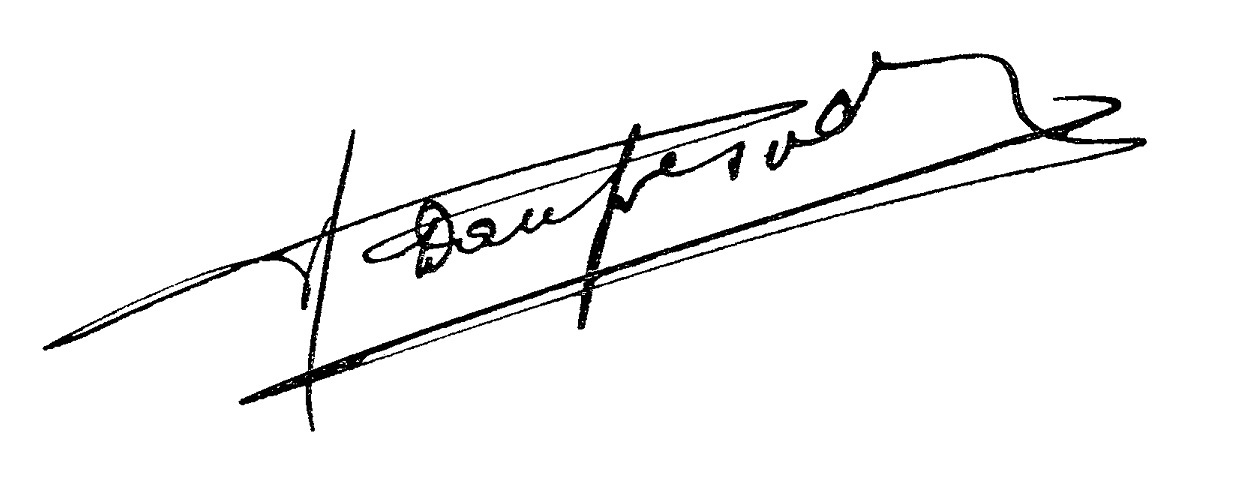
Signature of: raoul daufresne de la chevalerie